Question: What was observed in the imaging?
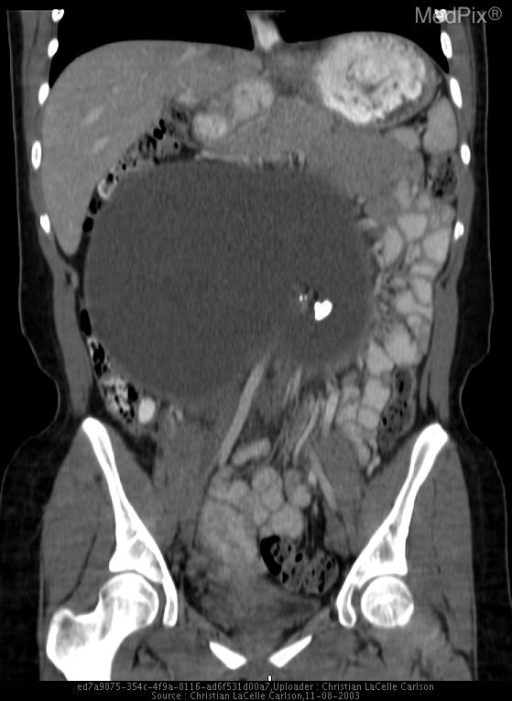
Answer: The imaging shows Frontal abdominal radiographs demonstrated a well formed calcification in the left upper quadrant.  A follow up CT scan revealed a 23x16x27cm cystic mass in the abdomen containing a focus of calcification and adjacent fat.  The mass appeared to arise from the right ovary, ascending from the pelvis and pulling the right broad ligament, in turn causing rightward deviation of the uterus.  A smaller left ovarian teratoma, measuring 4.0x3.7cm was seen to contain a larger fat content.  All other abdominopelvic organs were displaced, but normal. Contrast enhanced CT scan of the abdomen and pelvis with sagital and coronal reconstructions.  A 23x16x27cm cystic mass is seen in the abdomen containing a focus of calcification and adjacent fat.  The mass appears to arise from the right ovary, ascending from the pelvis and pulling the right broad ligament, in turn causing rightward deviation of the uterus.  A smaller left ovarian teratoma, measuring 4.0x3.7cm is seen to contain a larger fat content.  All other abdominopelvic organs are displaced, but normal..